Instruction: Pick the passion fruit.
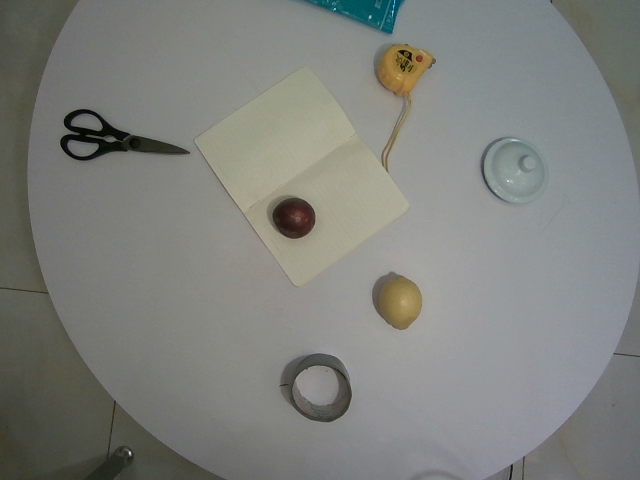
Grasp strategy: vertical